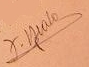
Signature of: josé duato chapa